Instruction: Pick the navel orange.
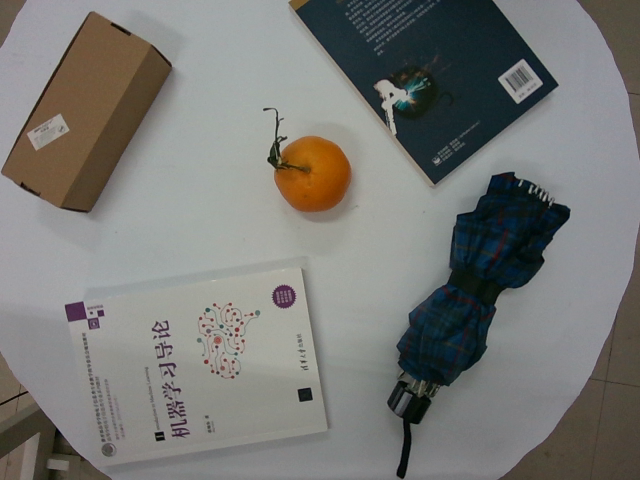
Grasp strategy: vertical